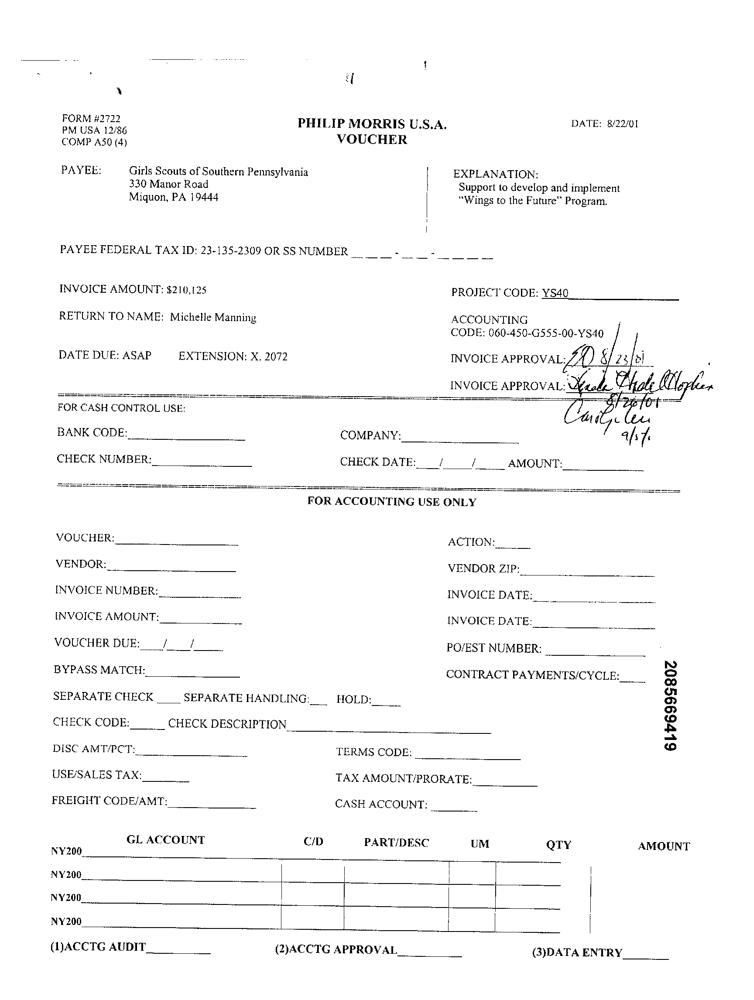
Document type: Invoice